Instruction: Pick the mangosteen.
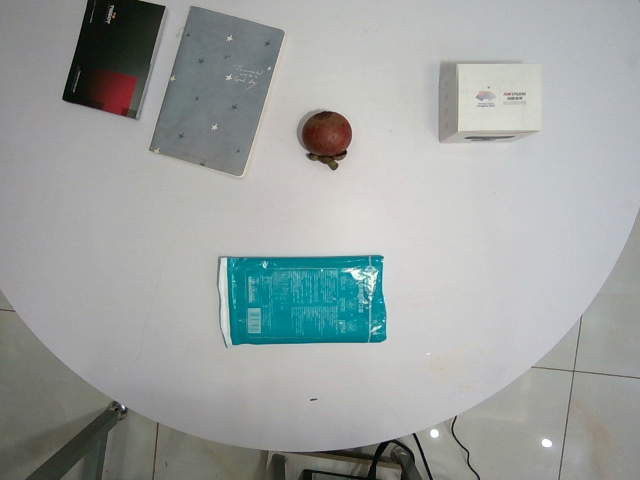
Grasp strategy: vertical